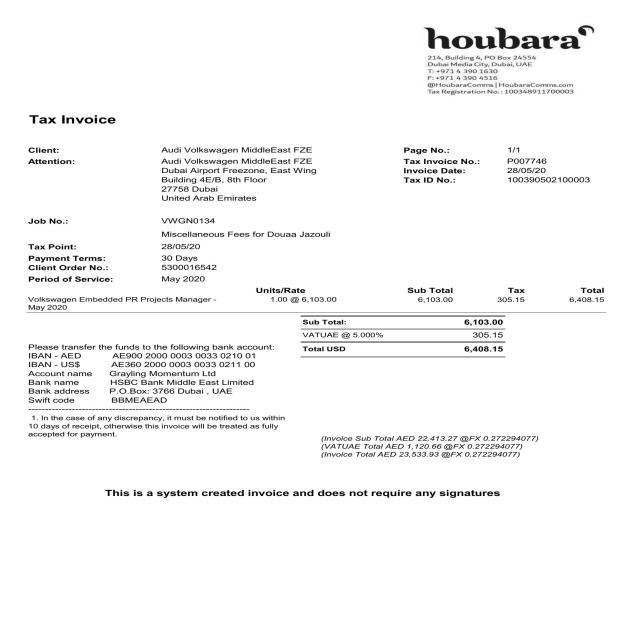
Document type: Invoice